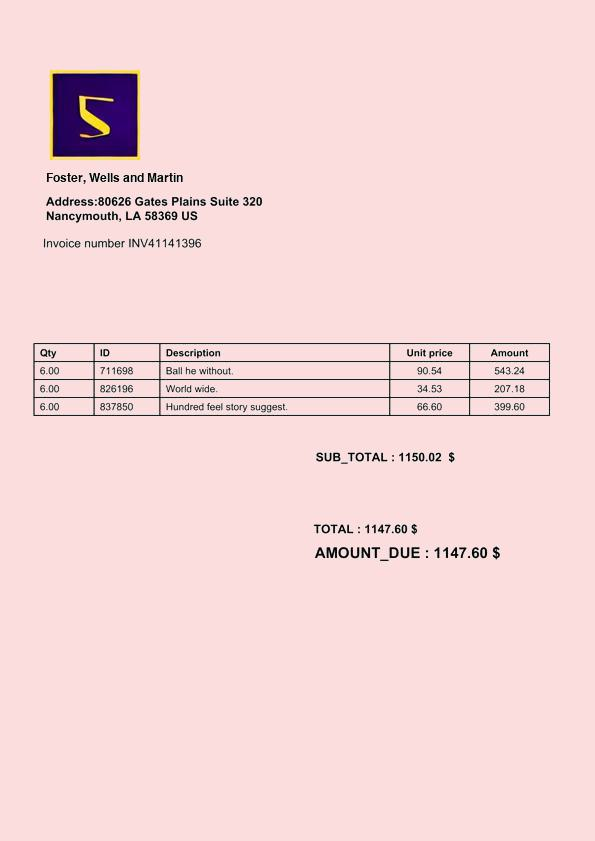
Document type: Invoice